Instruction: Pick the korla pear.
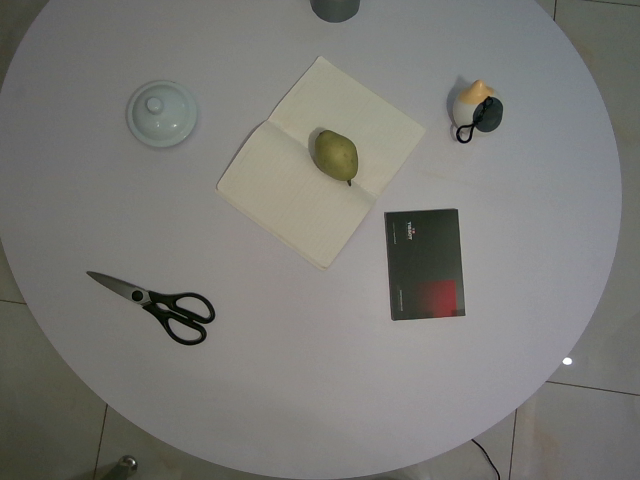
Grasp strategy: vertical